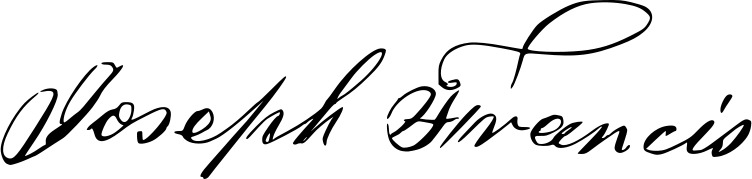
Signature of: joseph francis